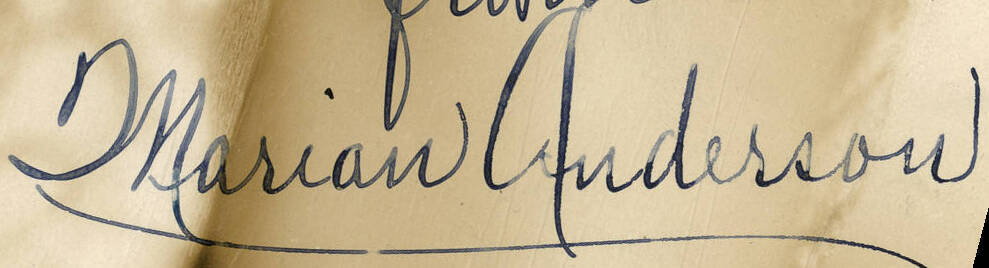
Signature of: marian anderson